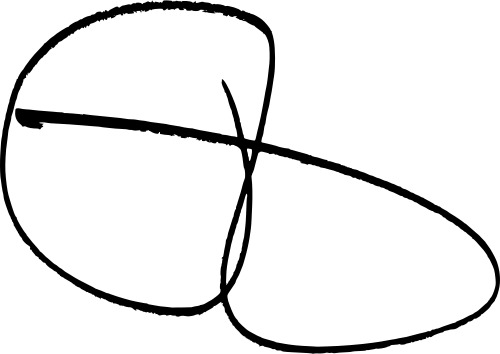
Signature of: adam platt